Question: What is the main concern?
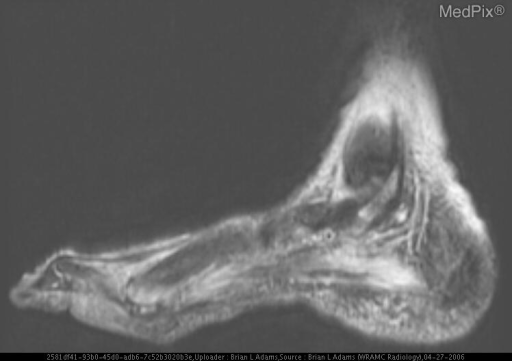
Answer: The findings suggest Anteroposterior and oblique radiographs of the left foot show severe osteopenia of the bones of the foot and ankle, as well as extensive calcifications of the visualized arteries of the foot.  There is erosion of the medial aspect of the head of the first metatarsal and thickening of the adjacent medial soft tissues.  Additionally, there is ulceration (1.2 cm in length) in the superficial soft tissues medial to the head of the first metatarsal.  Also radiographs showed incidental findings of metatarsus primus varus with hallux valgus deformities.

T1-weighted, axial MR images of the left foot show extensive areas of low-signal intensity around the head of the first metatarsal and the medial soft tissues.

Fast spin echo (FSE), T2-weighted with fat saturation, axial MR images of the left foot and short tau inversion recovery (STIR) sagittal MR images show that areas of low-signal intensity on T1-weighted MR images (the soft tissues) become areas of high-signal intensity.  There are also areas of high-signal intensity in the head of the first metatarsal and the distal metaphysis and in the tibial (medial) sesamoid bone.  These fat-suppressed MR images also show areas of high-signal intensity in the plantar muscles.

Post-contrast T1-weighted with fat saturation MR images of the left foot in both the axial (not shown) and sagittal planes show enhancement of the head of the first metatarsal, the tibial sesamoid, and surrounding soft tissues.  On post-contrast MR images, no necrosis in muscles or soft tissues, manifested by nonenhancing areas, are found.

These combined findings on fat-suppressed and contrast-enhanced MR images are consistent with myositis and cellulitis of the soft tissues and osteomyelitis of the head of the first metatarsal and tibial sesamoid.  The tendons of the tarsus and foot are normal.. Fast spin echo (FSE), T2-weighted short tau inversion recovery (STIR), sagittal MR image of the left foot showing that areas of low-signal intensity on T1-weighted MR images (the soft tissues) become areas of high-signal intensity.  There are also areas of high-signal intensity in the head of the first metatarsal and the distal metaphysis and in the tibial (medial) sesamoid bone.  This fat-suppressed MR image also shows areas of high-signal intensity in the plantar muscles.. The patient might have a history of The patient is an 83-year-old, African-American woman with a history of diabetes mellitus, hypertension, hyperlipidemia, hepatitis C, and neurosyphilis, who was admitted to the hospital for worsening of a chronic, nonhealing, left-foot ulcer that had been followed closely by the Podiatry service with repeated debridements and courses of oral antibiotics.  On the current admission, the patient denied having had any fevers, chills, or feelings of malaise, but stated that her glycemic control had been poor..